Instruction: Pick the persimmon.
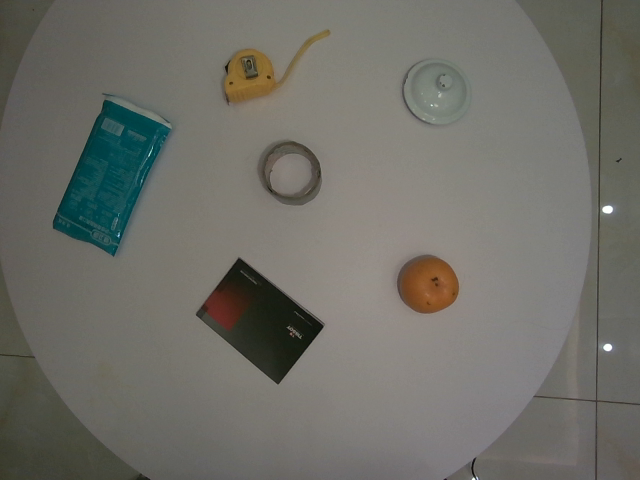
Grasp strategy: vertical